Question: What is the earliest payment due date mentioned in the document?
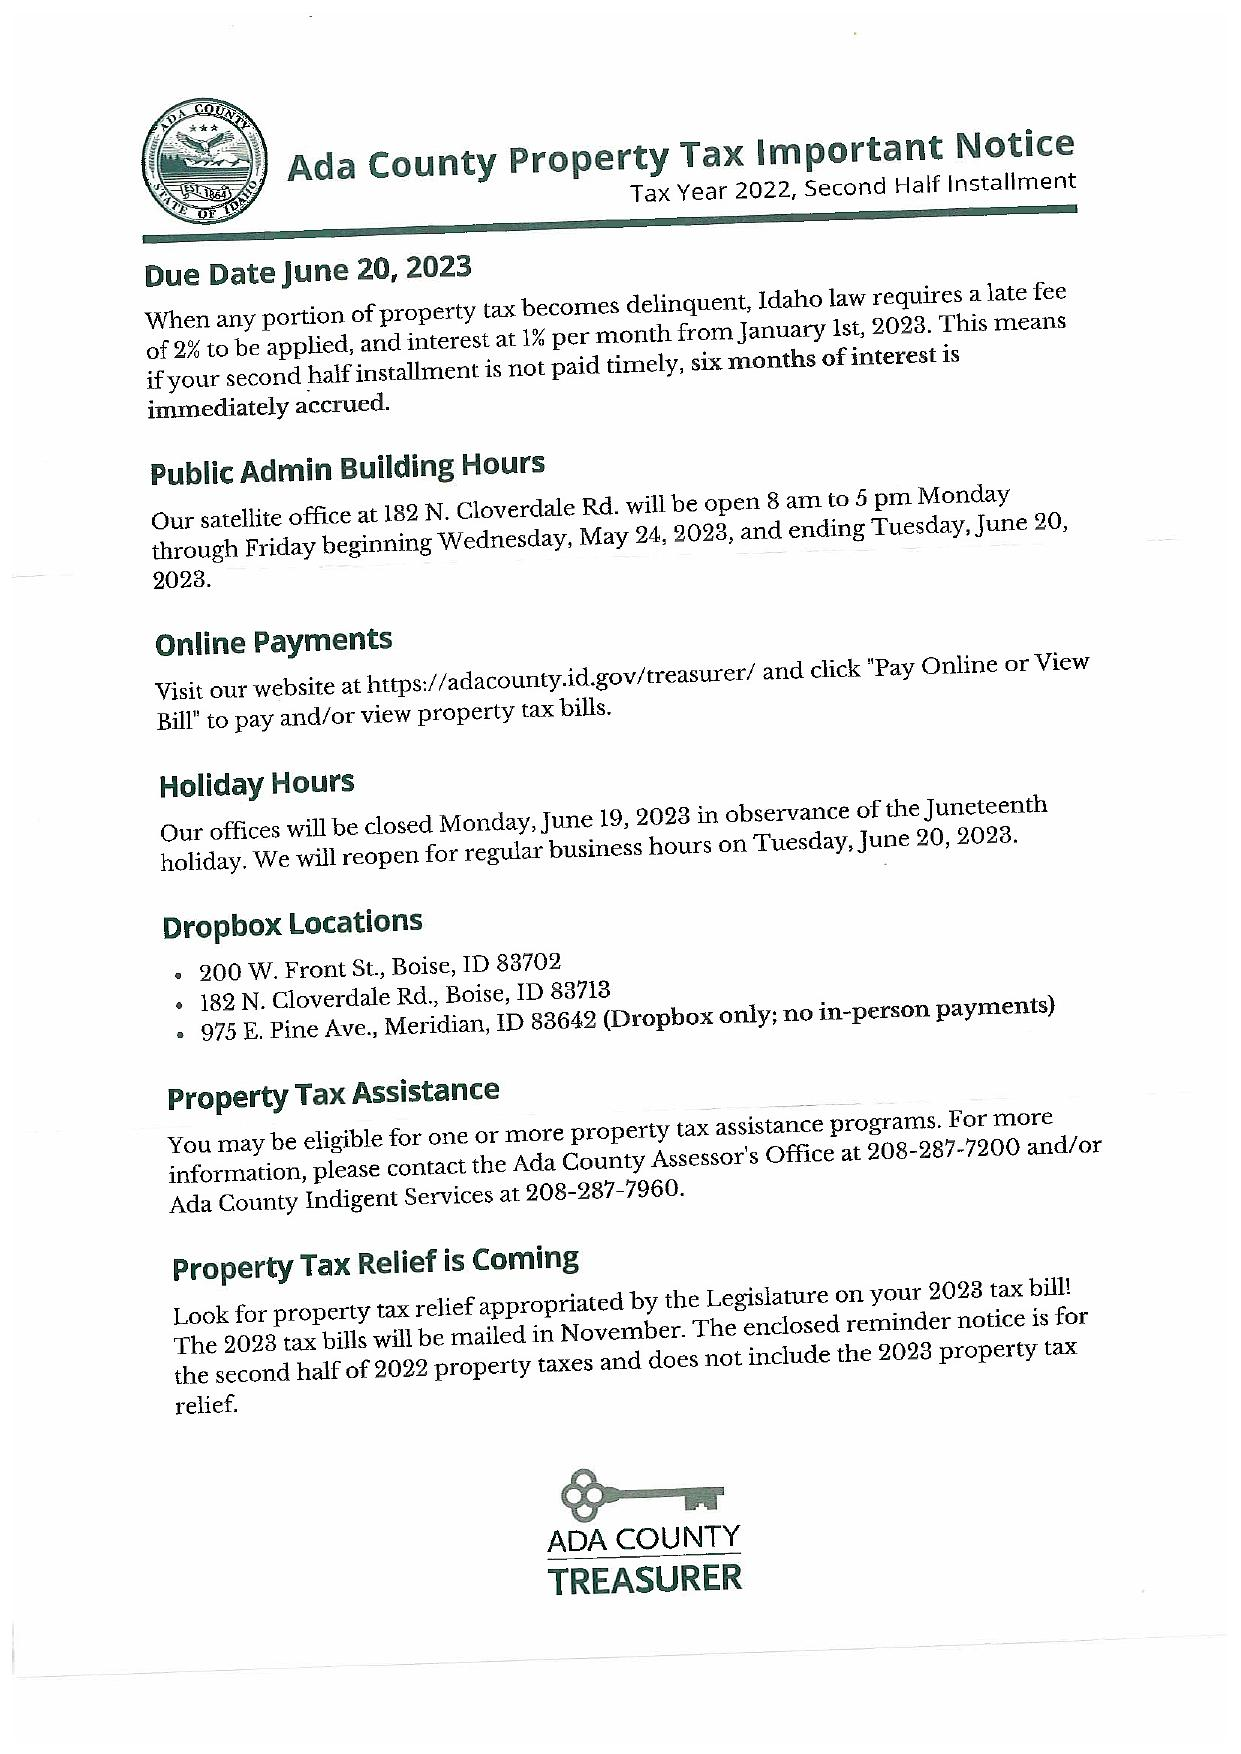
Answer: "20-Jun-23"